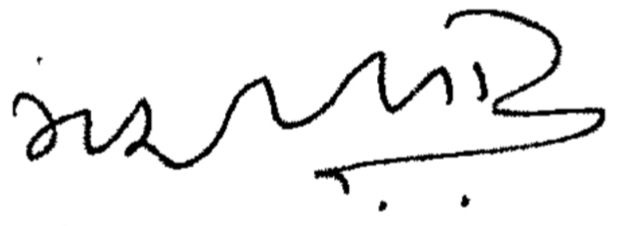
Signature of: mafat oza